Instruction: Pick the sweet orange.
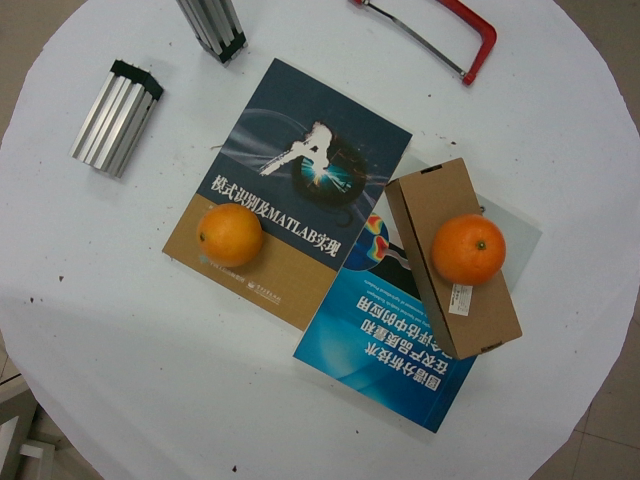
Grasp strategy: vertical